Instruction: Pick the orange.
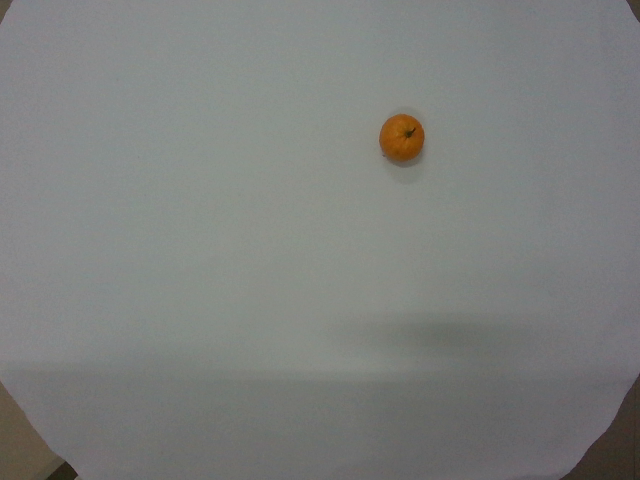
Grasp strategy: vertical